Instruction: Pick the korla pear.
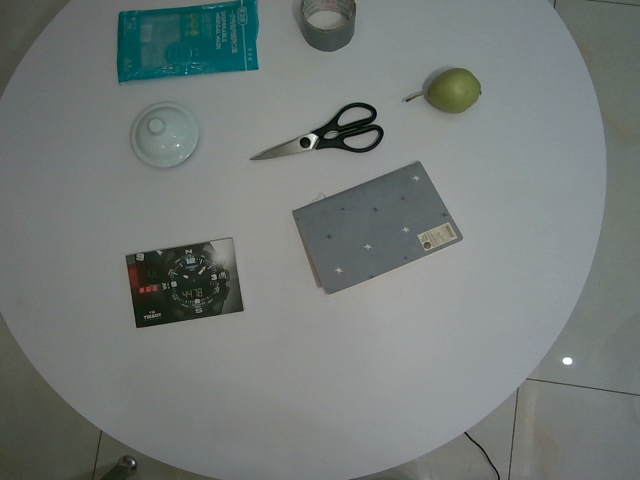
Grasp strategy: vertical